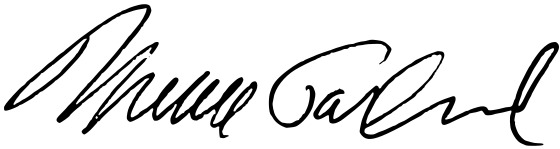
Signature of: merrick garland